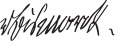
Signature of: otto von bismarck